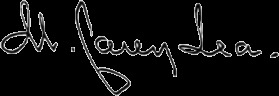
Signature of: mathew carey lea